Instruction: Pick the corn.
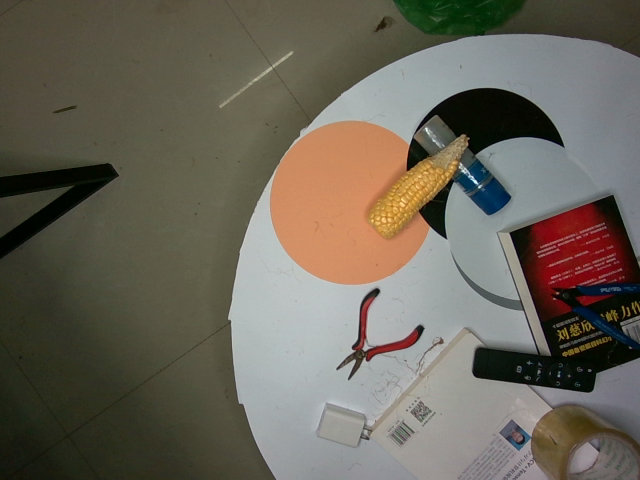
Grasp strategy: vertical